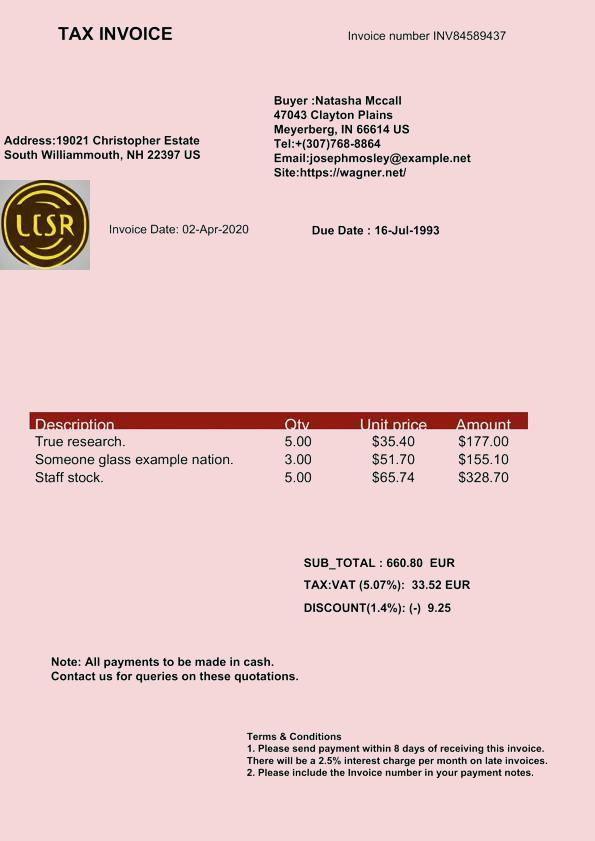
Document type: Invoice